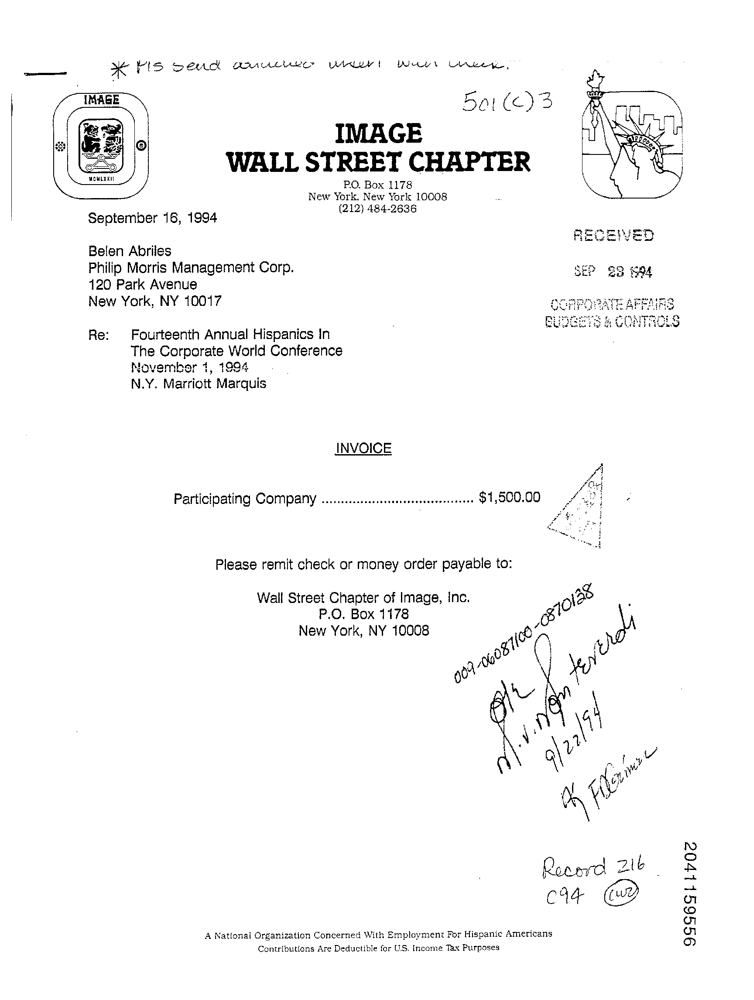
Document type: Invoice